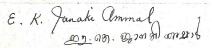
Signature of: janaki ammal